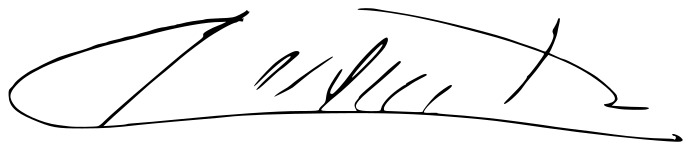
Signature of: león febres cordero